Can you pull out the amount in words, numerical amount, payee's name, date of the cheque, and the bank's name from the image?
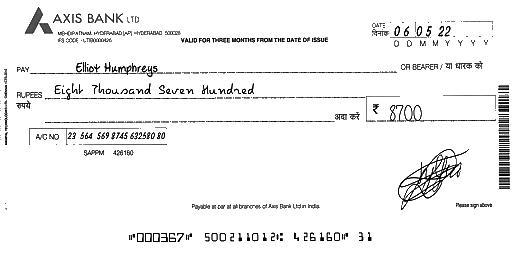
amt_in_words: Eight Thousand Seven Hundred
amt_in_figures: 8700
payee_name: Elliot Humphreys
bank_name: AXIS BANK
cheque_date: 06/05/22